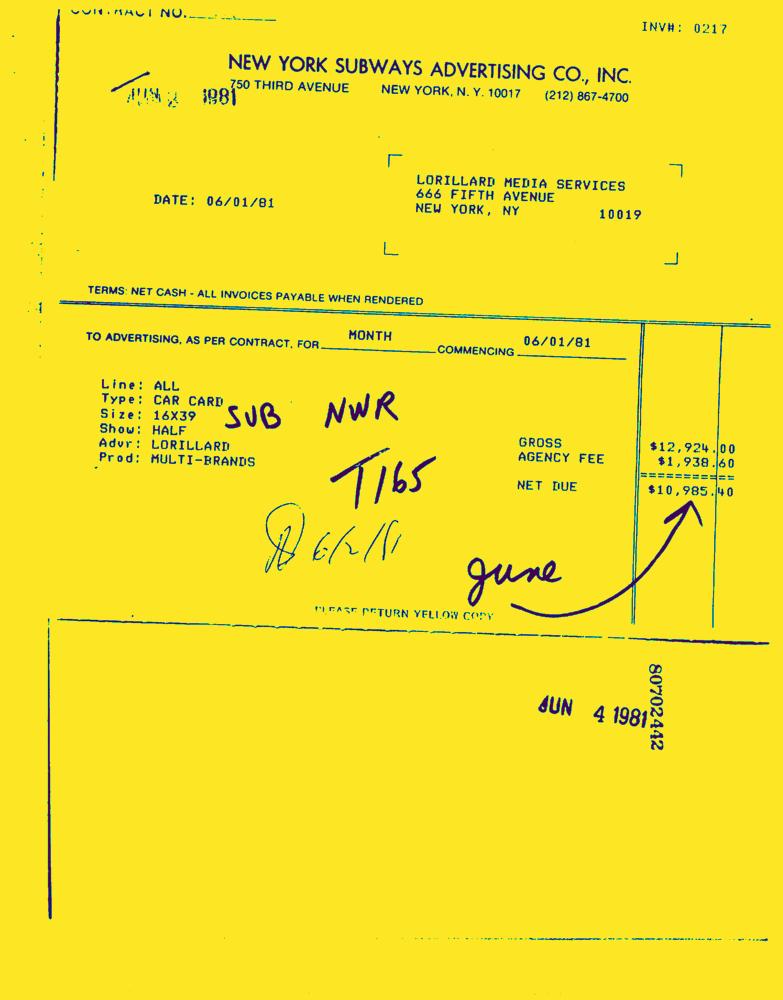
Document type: Invoice-Doc